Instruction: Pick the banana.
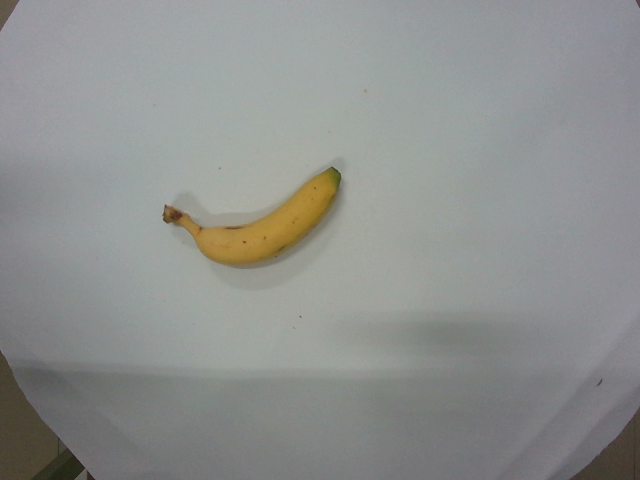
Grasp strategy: vertical